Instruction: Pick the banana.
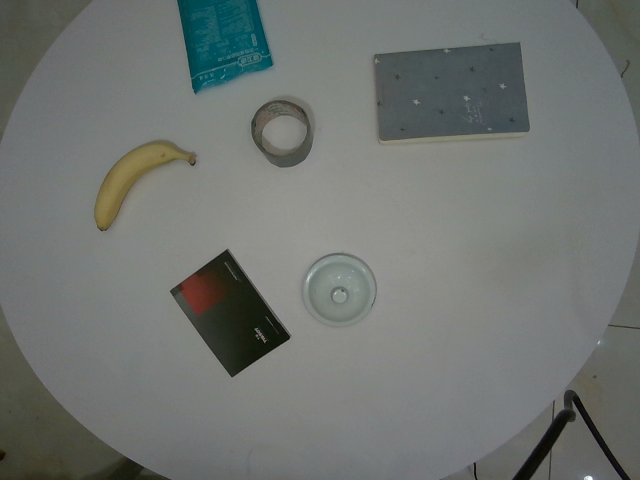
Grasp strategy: vertical